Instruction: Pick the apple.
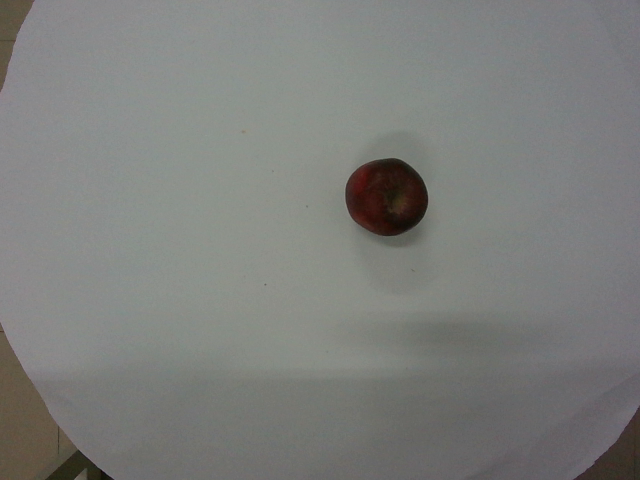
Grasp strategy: vertical